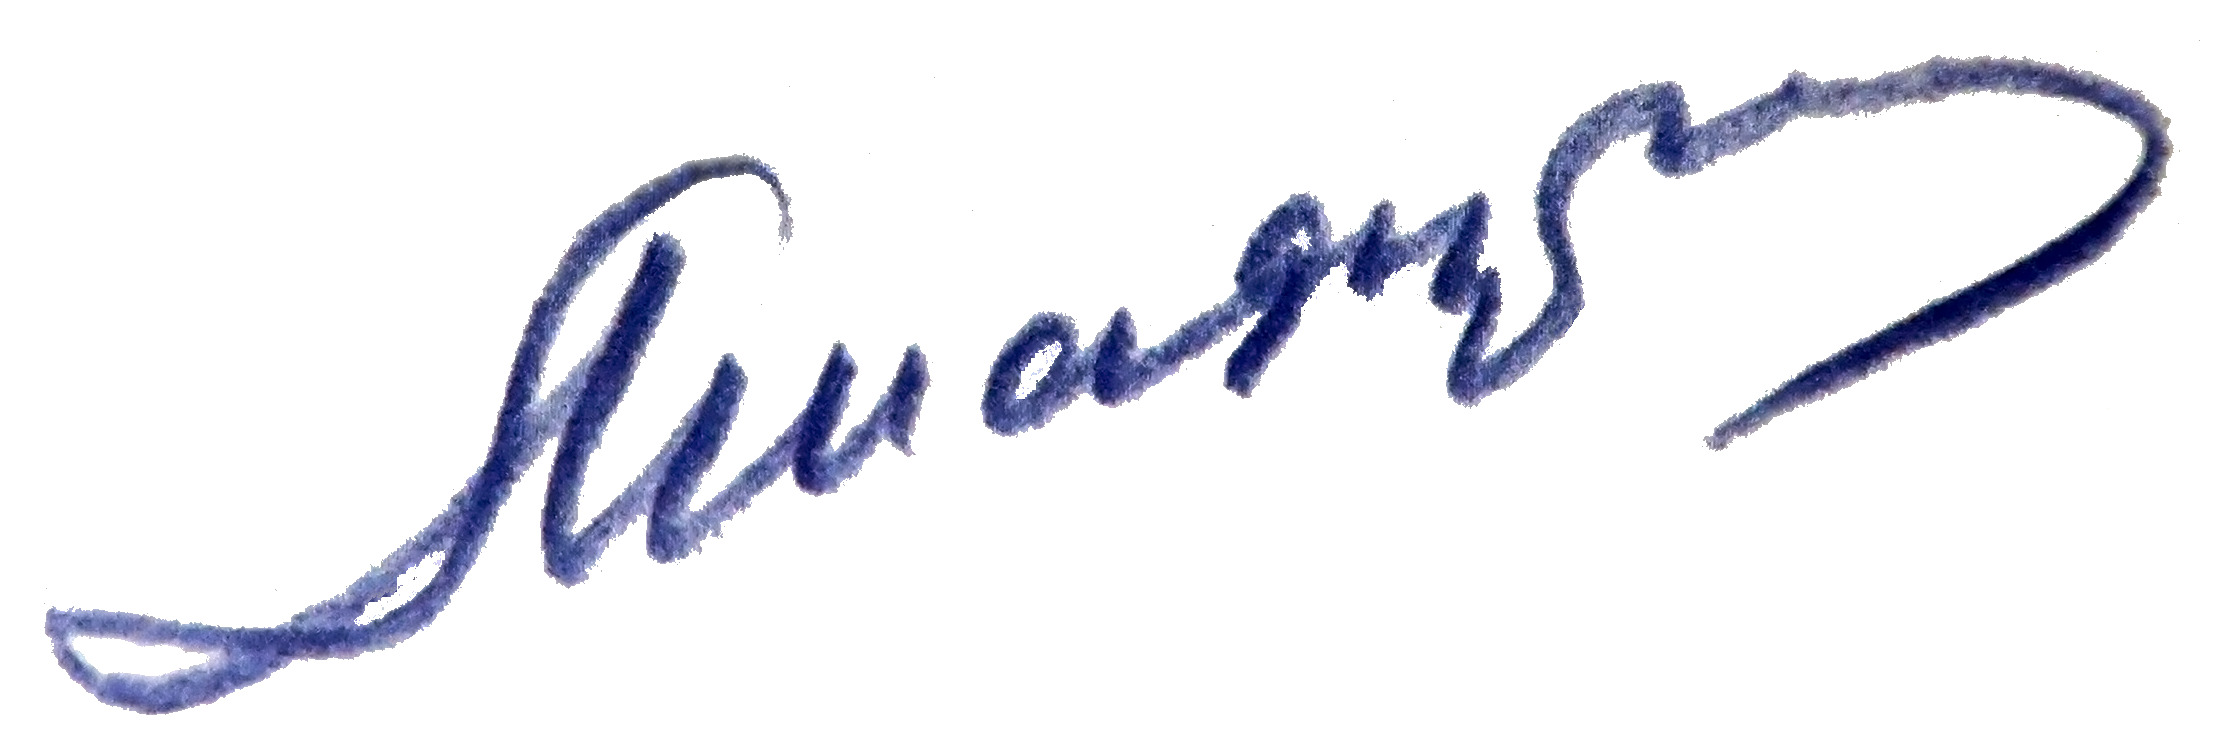
Signature of: aleksey shakhurin